Question: What type of tax is indicated in the document, personal property or real estate?
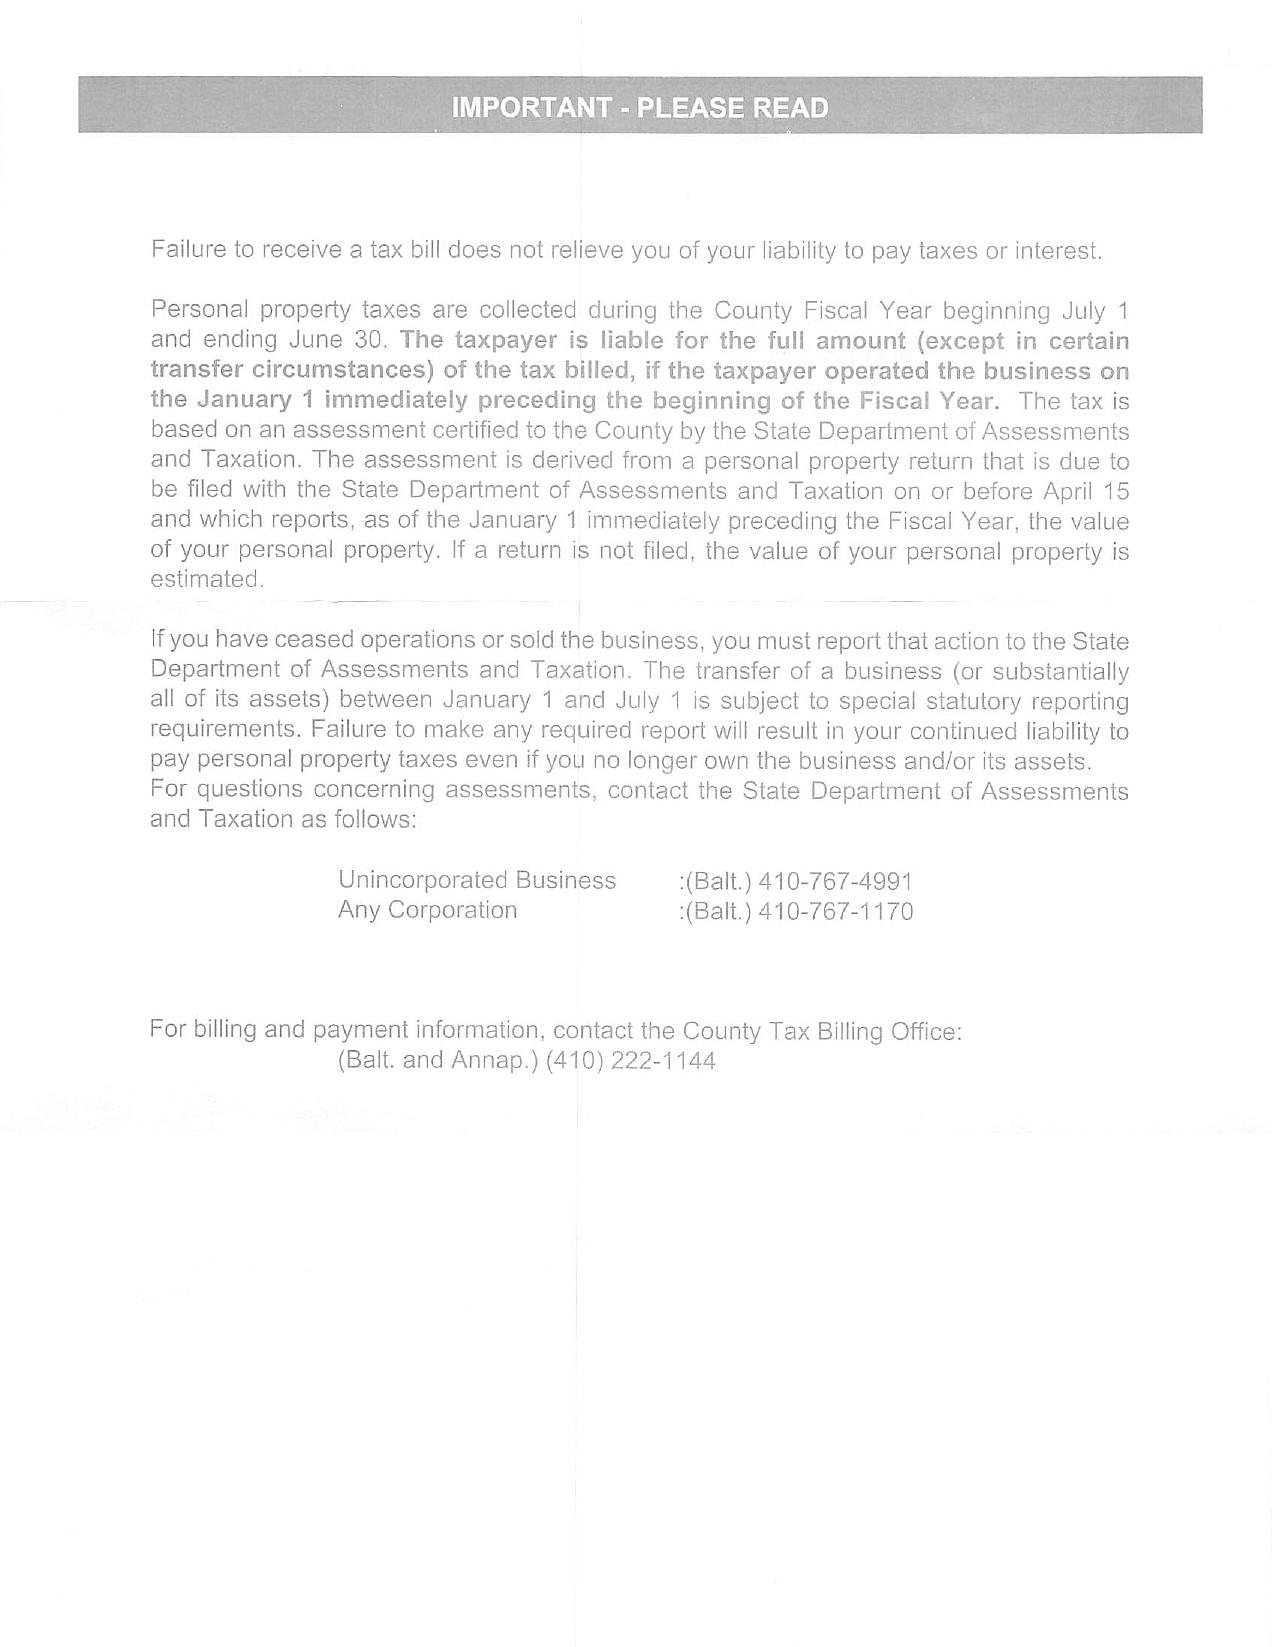
Answer: "Personal Property"